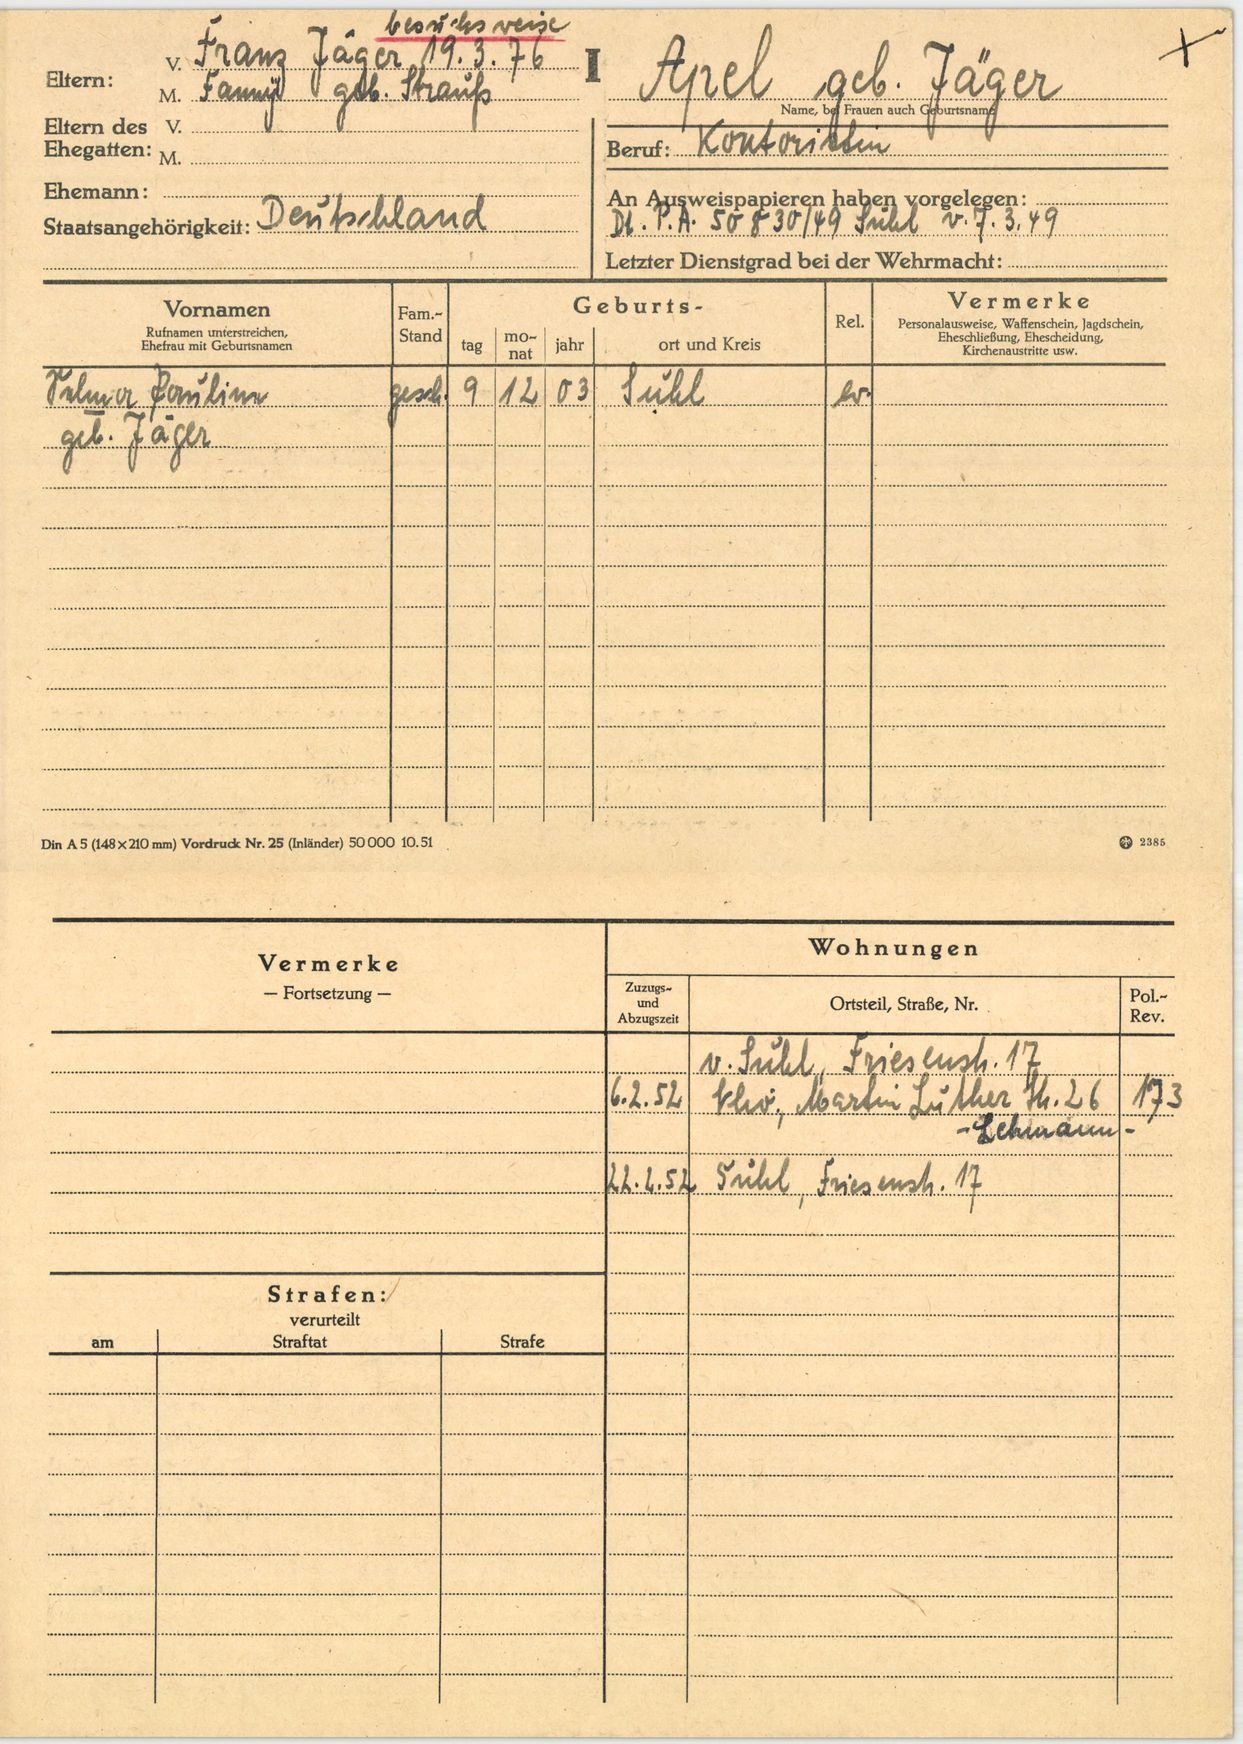
Apel geb. Jäger